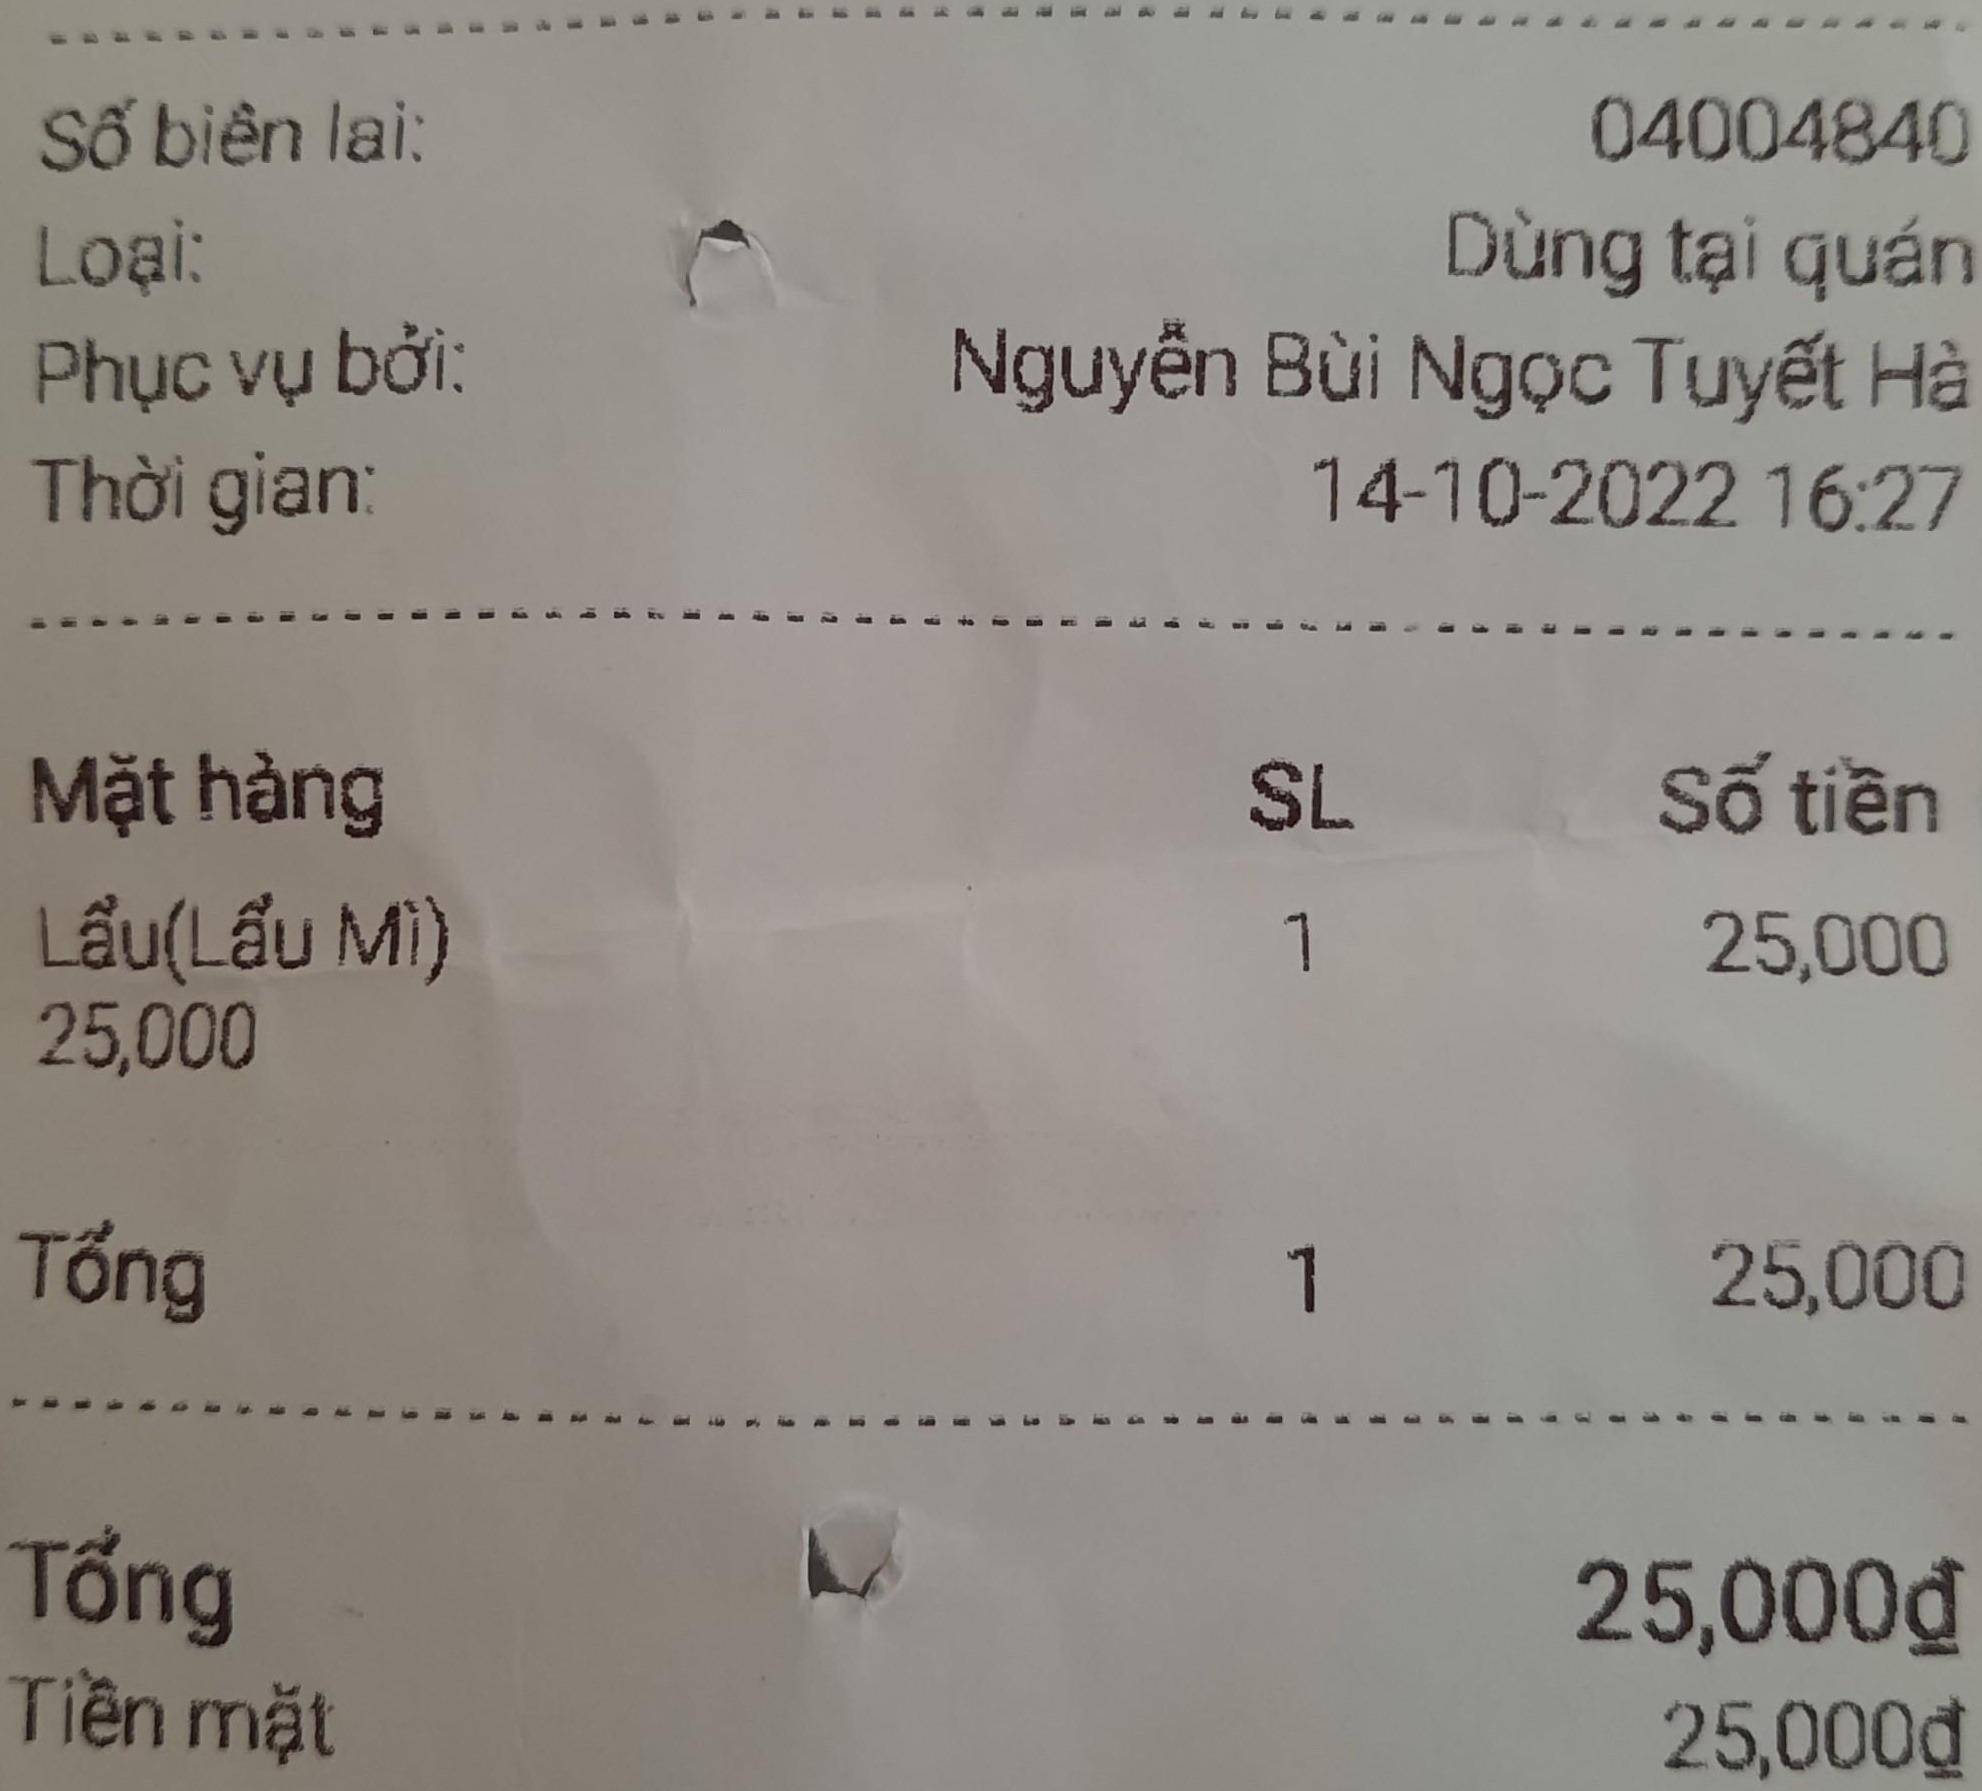
Số biên lai: 04004840
Loại: Dùng tại quán
Phục vụ bởi: Nguyễn Bùi Ngọc Tuyết Hà
Thời gian: 14-10-2022 16:27

<table>
<tr><th>Mặt hàng</th><th>SL</th><th>Số tiền</th></tr>
<tr><td>Lẩu(Lẩu Mì) 25,000</td><td>1</td><td>25,000</td></tr>
<tr><td>Tổng</td><td>1</td><td>25,000</td></tr>
</table>

Tổng 25,000đ
Tiền mặt 25,000đ